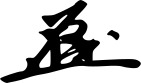
Signature of: eisaku satō